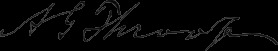
Signature of: amos g throop